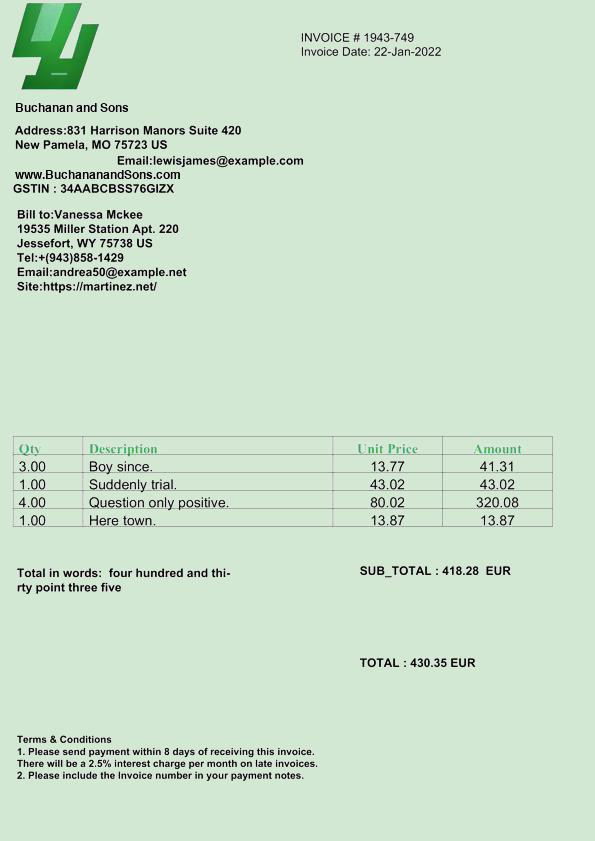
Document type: Invoice